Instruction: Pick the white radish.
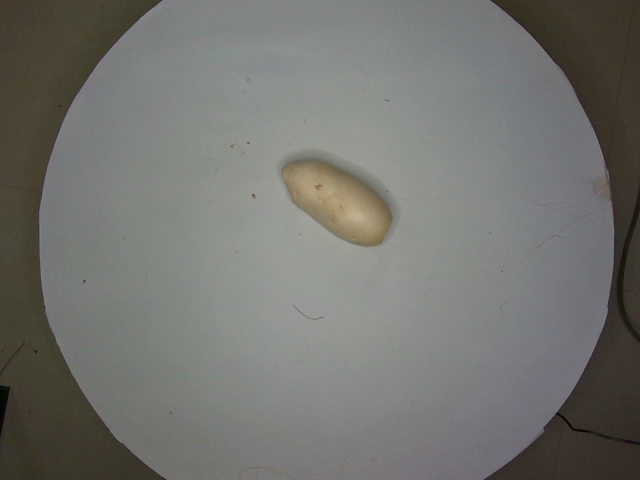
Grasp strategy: vertical